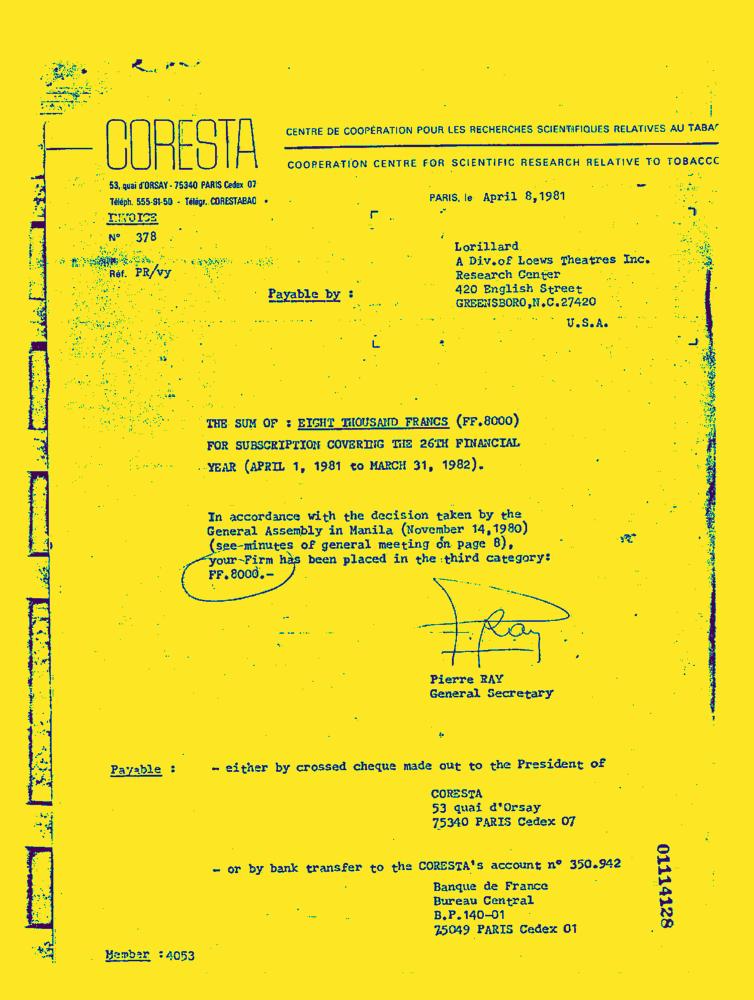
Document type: Invoice-Doc